Question: How is the history relevant to the case?
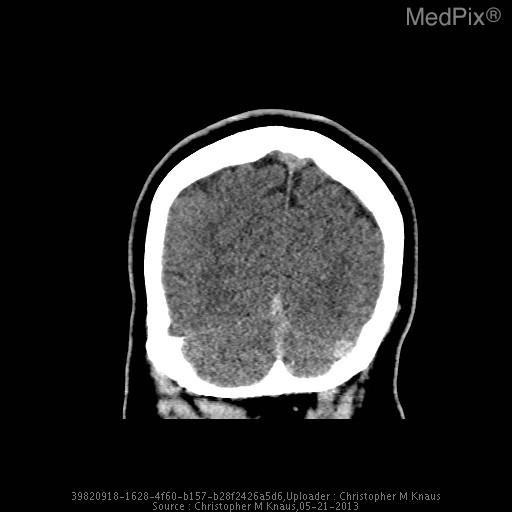
Answer: The patient's history of 17 yo girl presents with left sided facial weakness and numbness and the worst headache of her life that is rated 10/10.  The headache has been progressive for about 24 hours.  She has a history of migraine, but the patient states that her current headache does not feel like her typical migraine headache. is key in understanding the case.